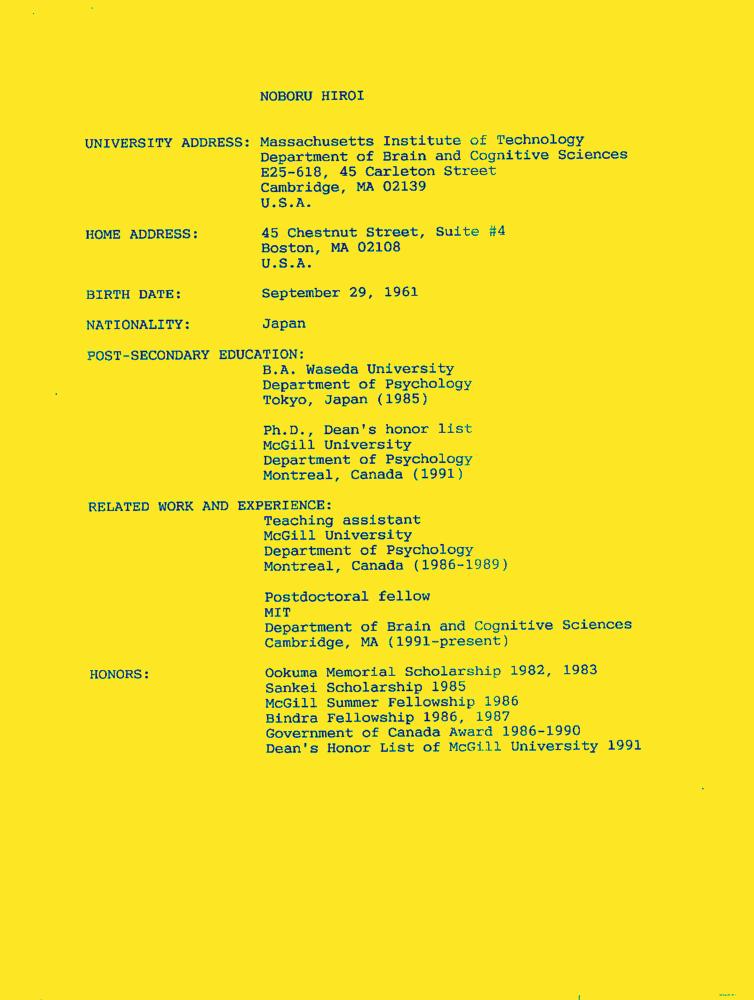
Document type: Resume-Doc